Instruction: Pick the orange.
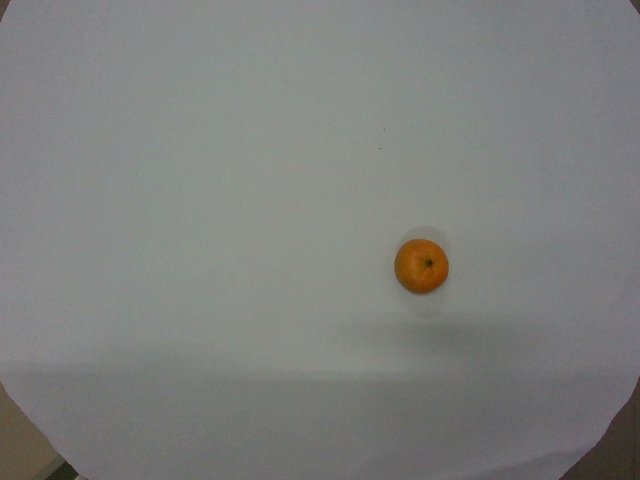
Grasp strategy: vertical